Question: In what way does the history help explain the case?
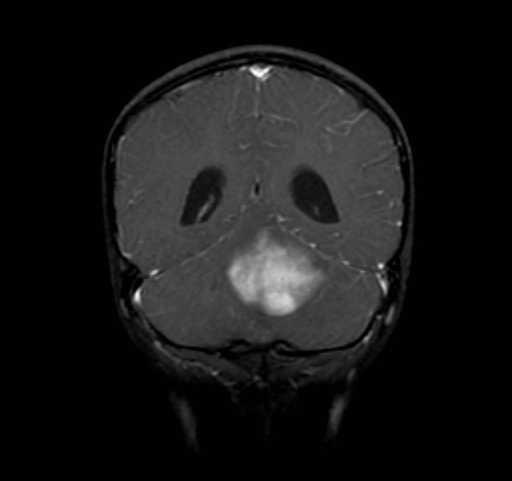
Answer: The patient's history of His mother provides a history of increasing headaches over past month, gait disturbances, and possible seizure activity. is key in understanding the case.